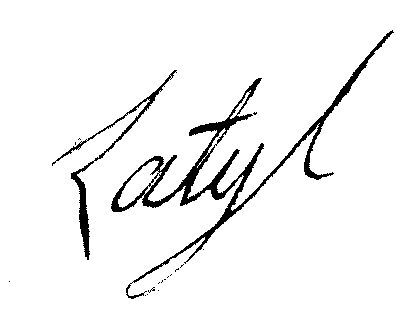
Signature of: jean paul marie anne de latyl